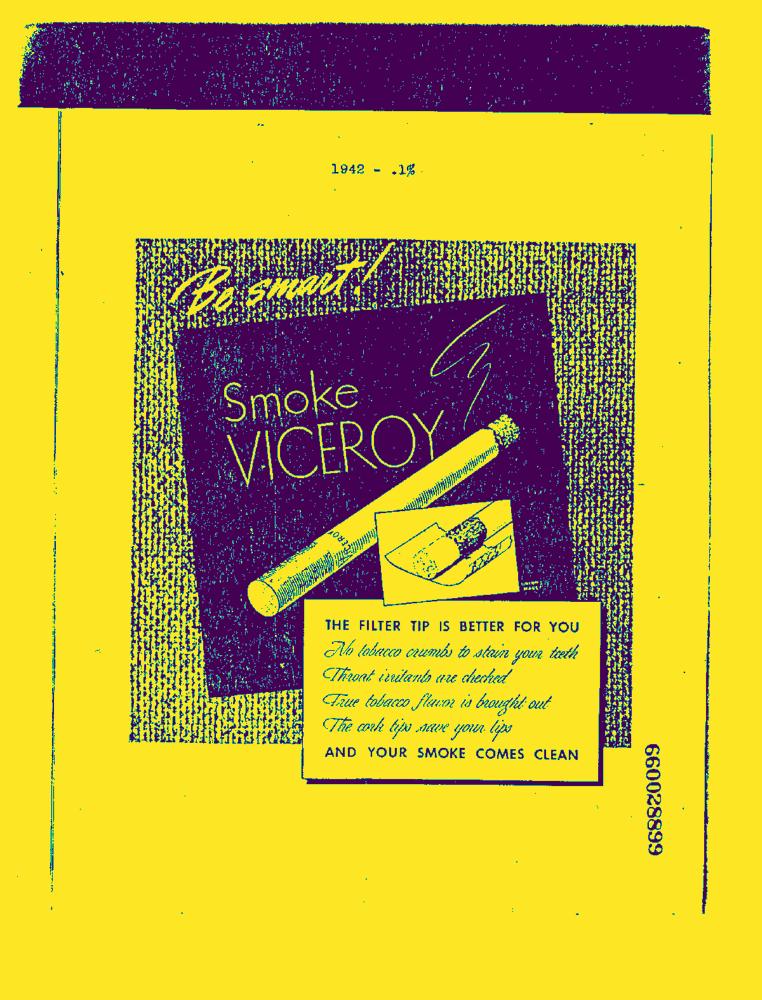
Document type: AD